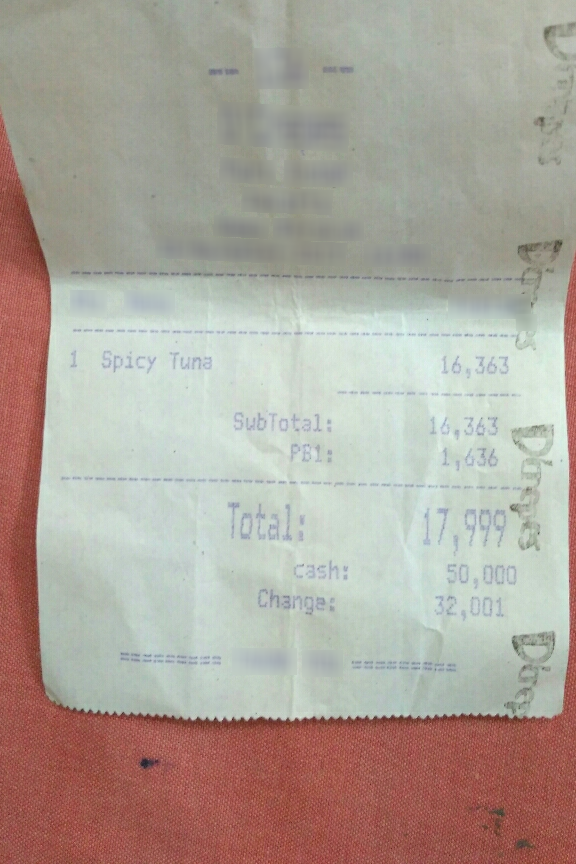
Number of items: 3
Subtotal: 16,363
Tax: 1,636
Total: 17,999
OCR text regions:
text: 1
text: Spicy
text: Tuna
text: 16,363
text: SubTotal:
text: 16,363
text: PB1:
text: 1,636
text: Total:
text: 17,999
text: cash:
text: 50,000
text: Change:
text: 32,001